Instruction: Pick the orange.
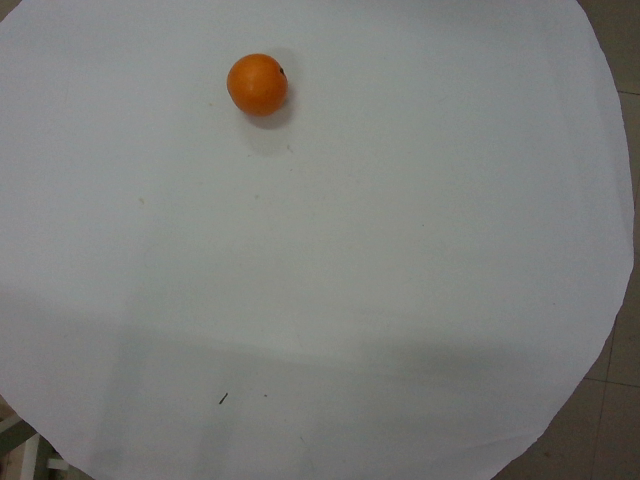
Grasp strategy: vertical